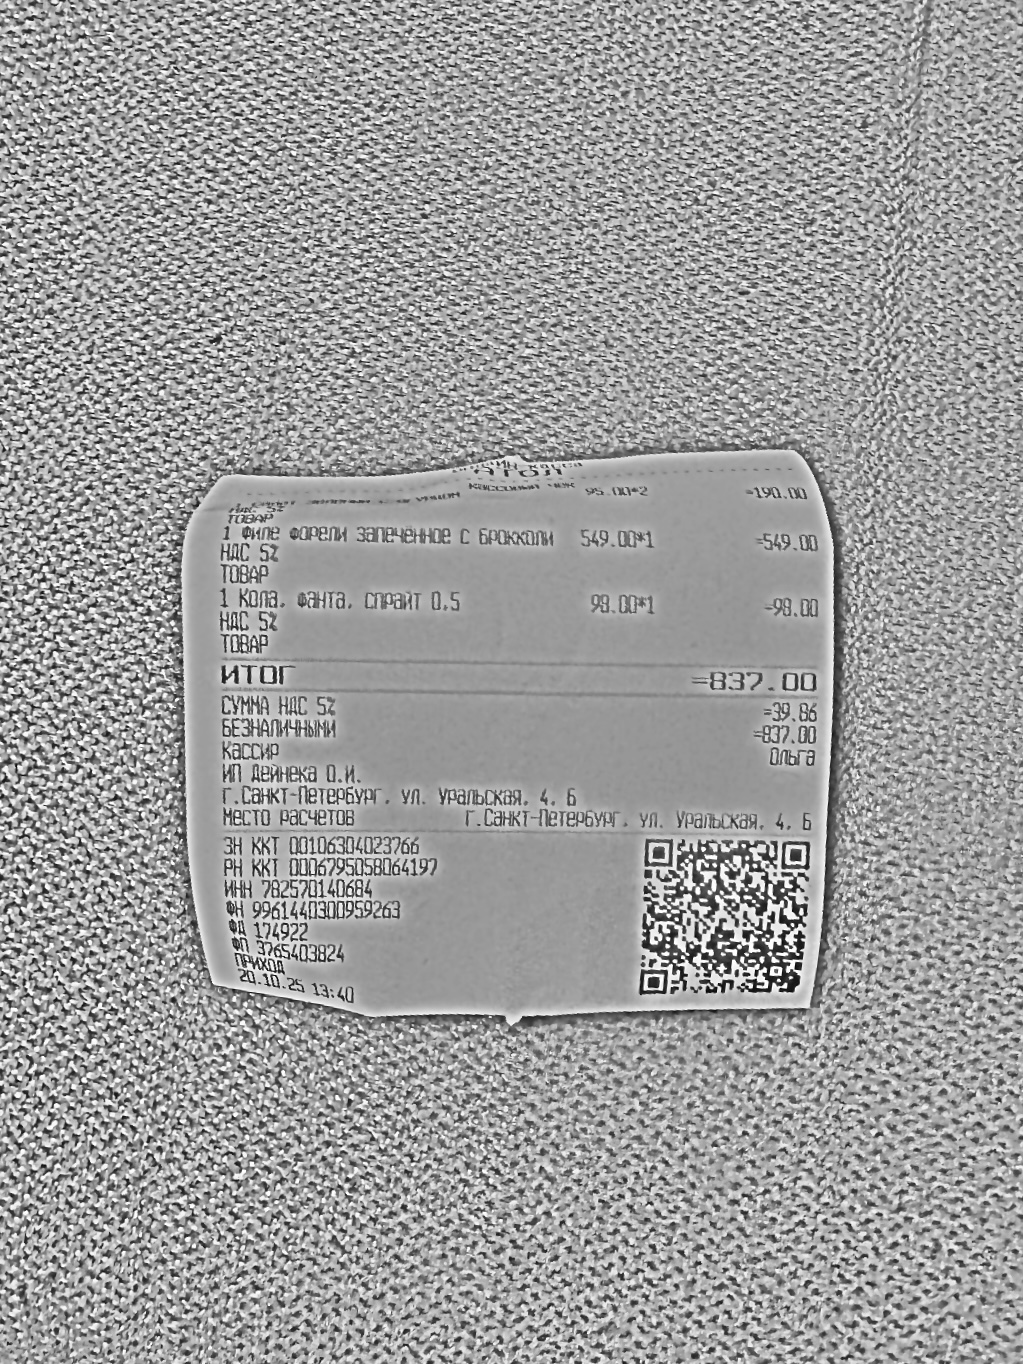
Продавец: ИП Дейнека О.И.
ИНН: 782570140684
Дата: 20.10.25
Товары: не распознано; 1 Филе форели запеченное с брокколи; 1 Кола. фанта. спрайт 0,5
Количество: 2; 1; 1
Цена: 95.00; 549.00; 98.00
Сумма: 190.00; 549.00; 98.00
Итого: 837.00